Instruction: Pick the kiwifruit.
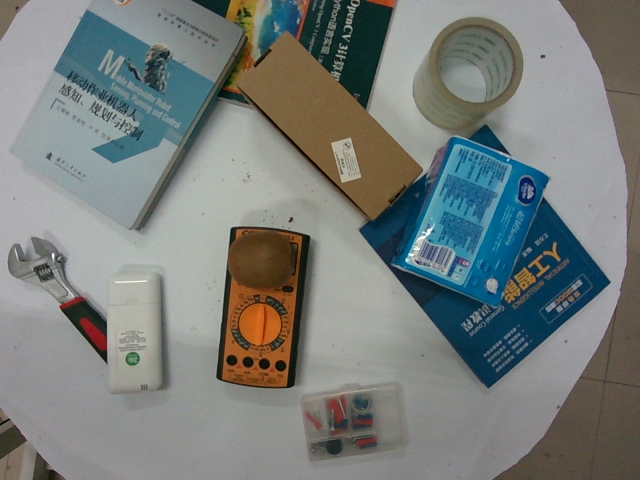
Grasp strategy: vertical